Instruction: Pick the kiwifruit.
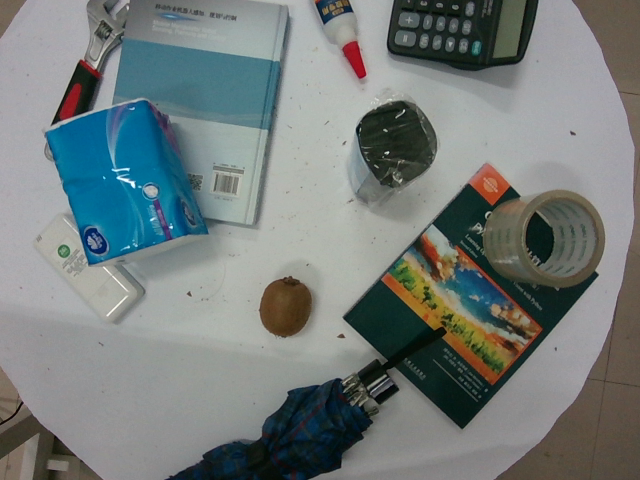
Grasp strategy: vertical